Question: What is the suspected problem?
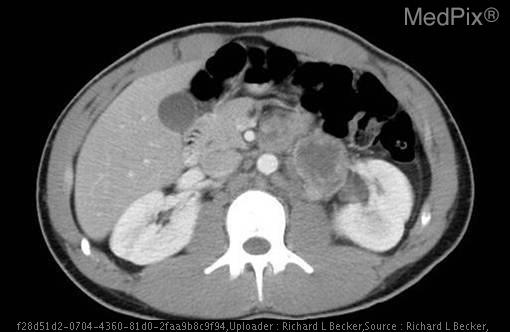
Answer: The findings suggest Testicle Ultrasound
•  Well-circumscribed, heterogeneously hypoechoic mass with mixed solid and cystic components, arising from the left testicle and confined within the tunica albuginea.

Abdominal CT
•  Bulky retroperitoneal and para-aortic lymphadenopathy.

Chest Film and CT
•  Supraclavicular and subcarinal adenopathy and multiple lung nodules.

All of these findings suggest a metastatic testicular cancer. Para-aortic lymphadenopathy.. The patient might have a history of 20 y.o. man with trauma to the groin 4 days ago, presents with increasing pain and swelling of his left testicle for two days..